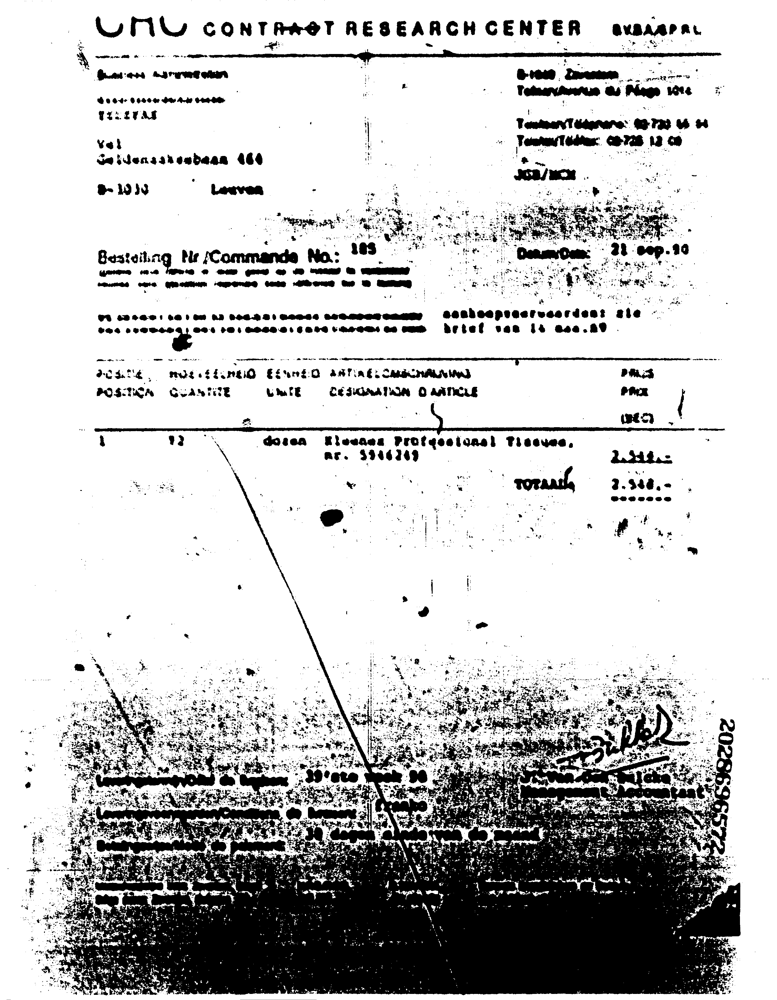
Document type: Invoice